Question: What might the diagnosis be?
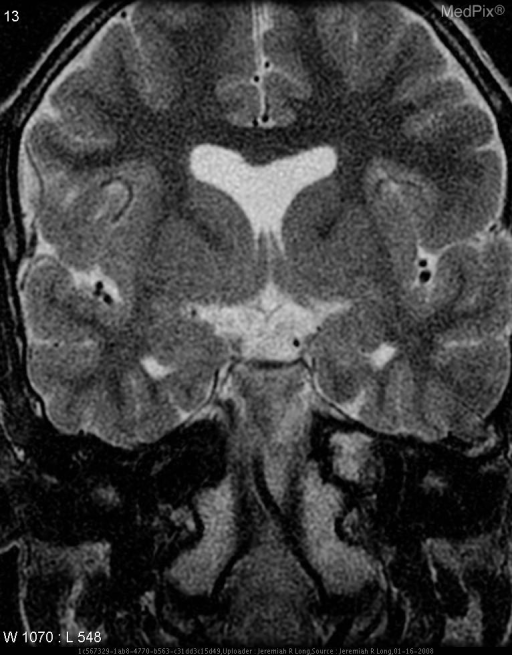
Answer: The possible diagnosis includes Septo-optic dysplasia.